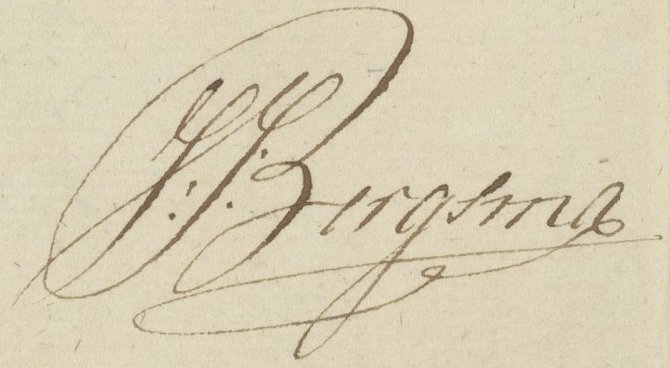
Signature of: jacobus johannes bergsma